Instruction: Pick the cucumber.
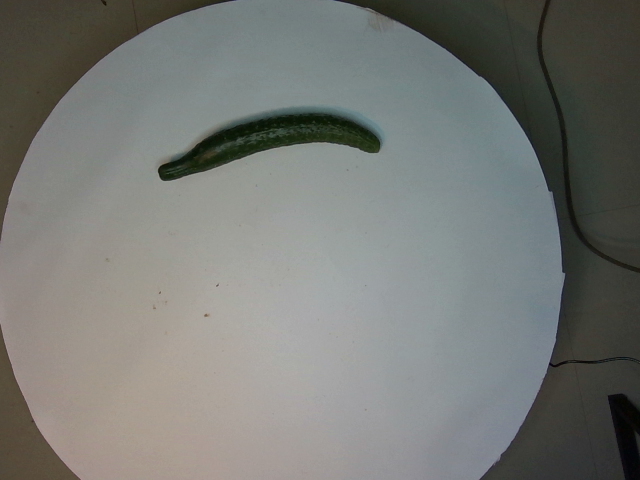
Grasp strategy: vertical